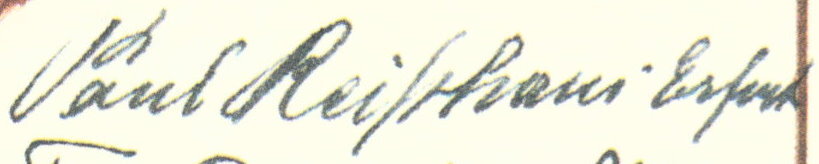
Signature of: hermann paul reißhaus